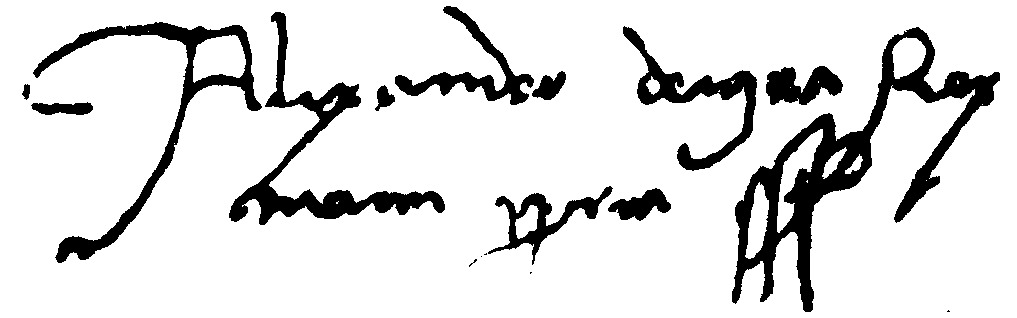
Signature of: alexander jagiellon